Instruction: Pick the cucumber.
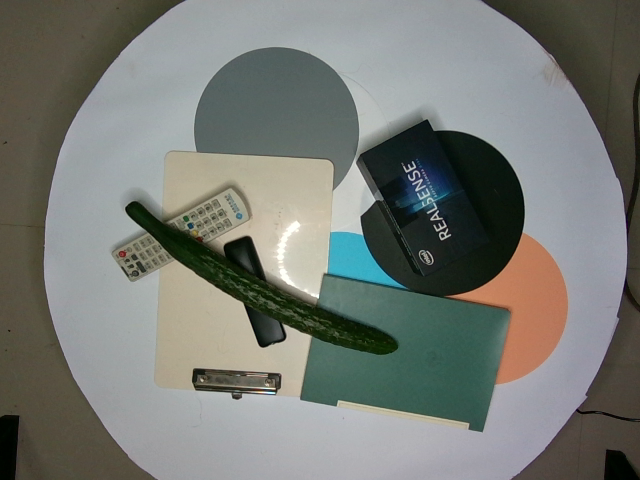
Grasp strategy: vertical